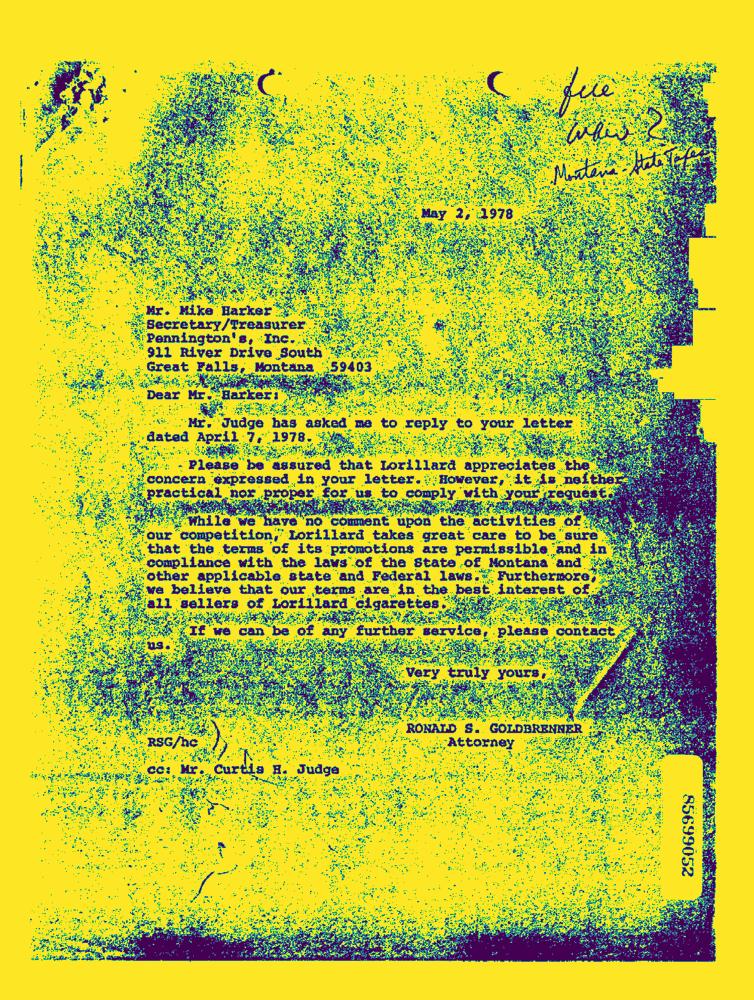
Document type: Letter-Doc